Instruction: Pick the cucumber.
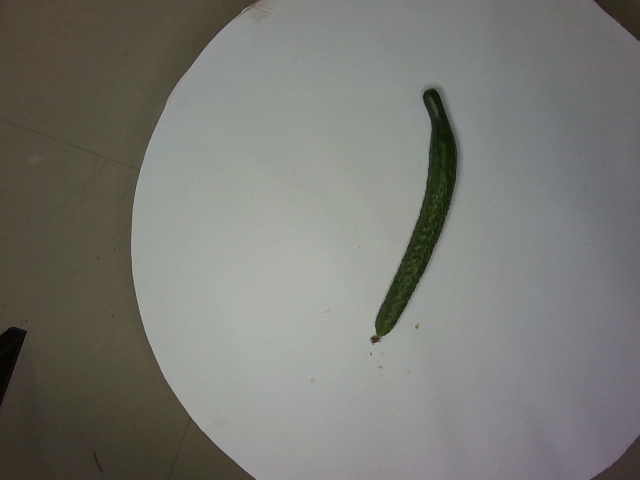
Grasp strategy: vertical